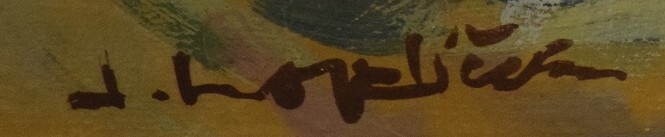
Signature of: františek hoplíček